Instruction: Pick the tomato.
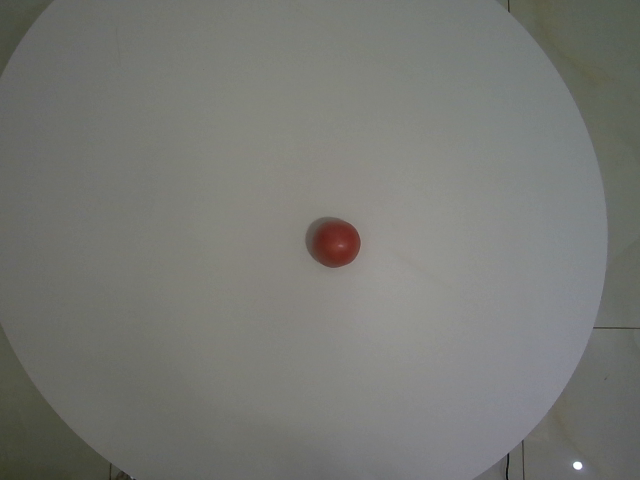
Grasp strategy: vertical